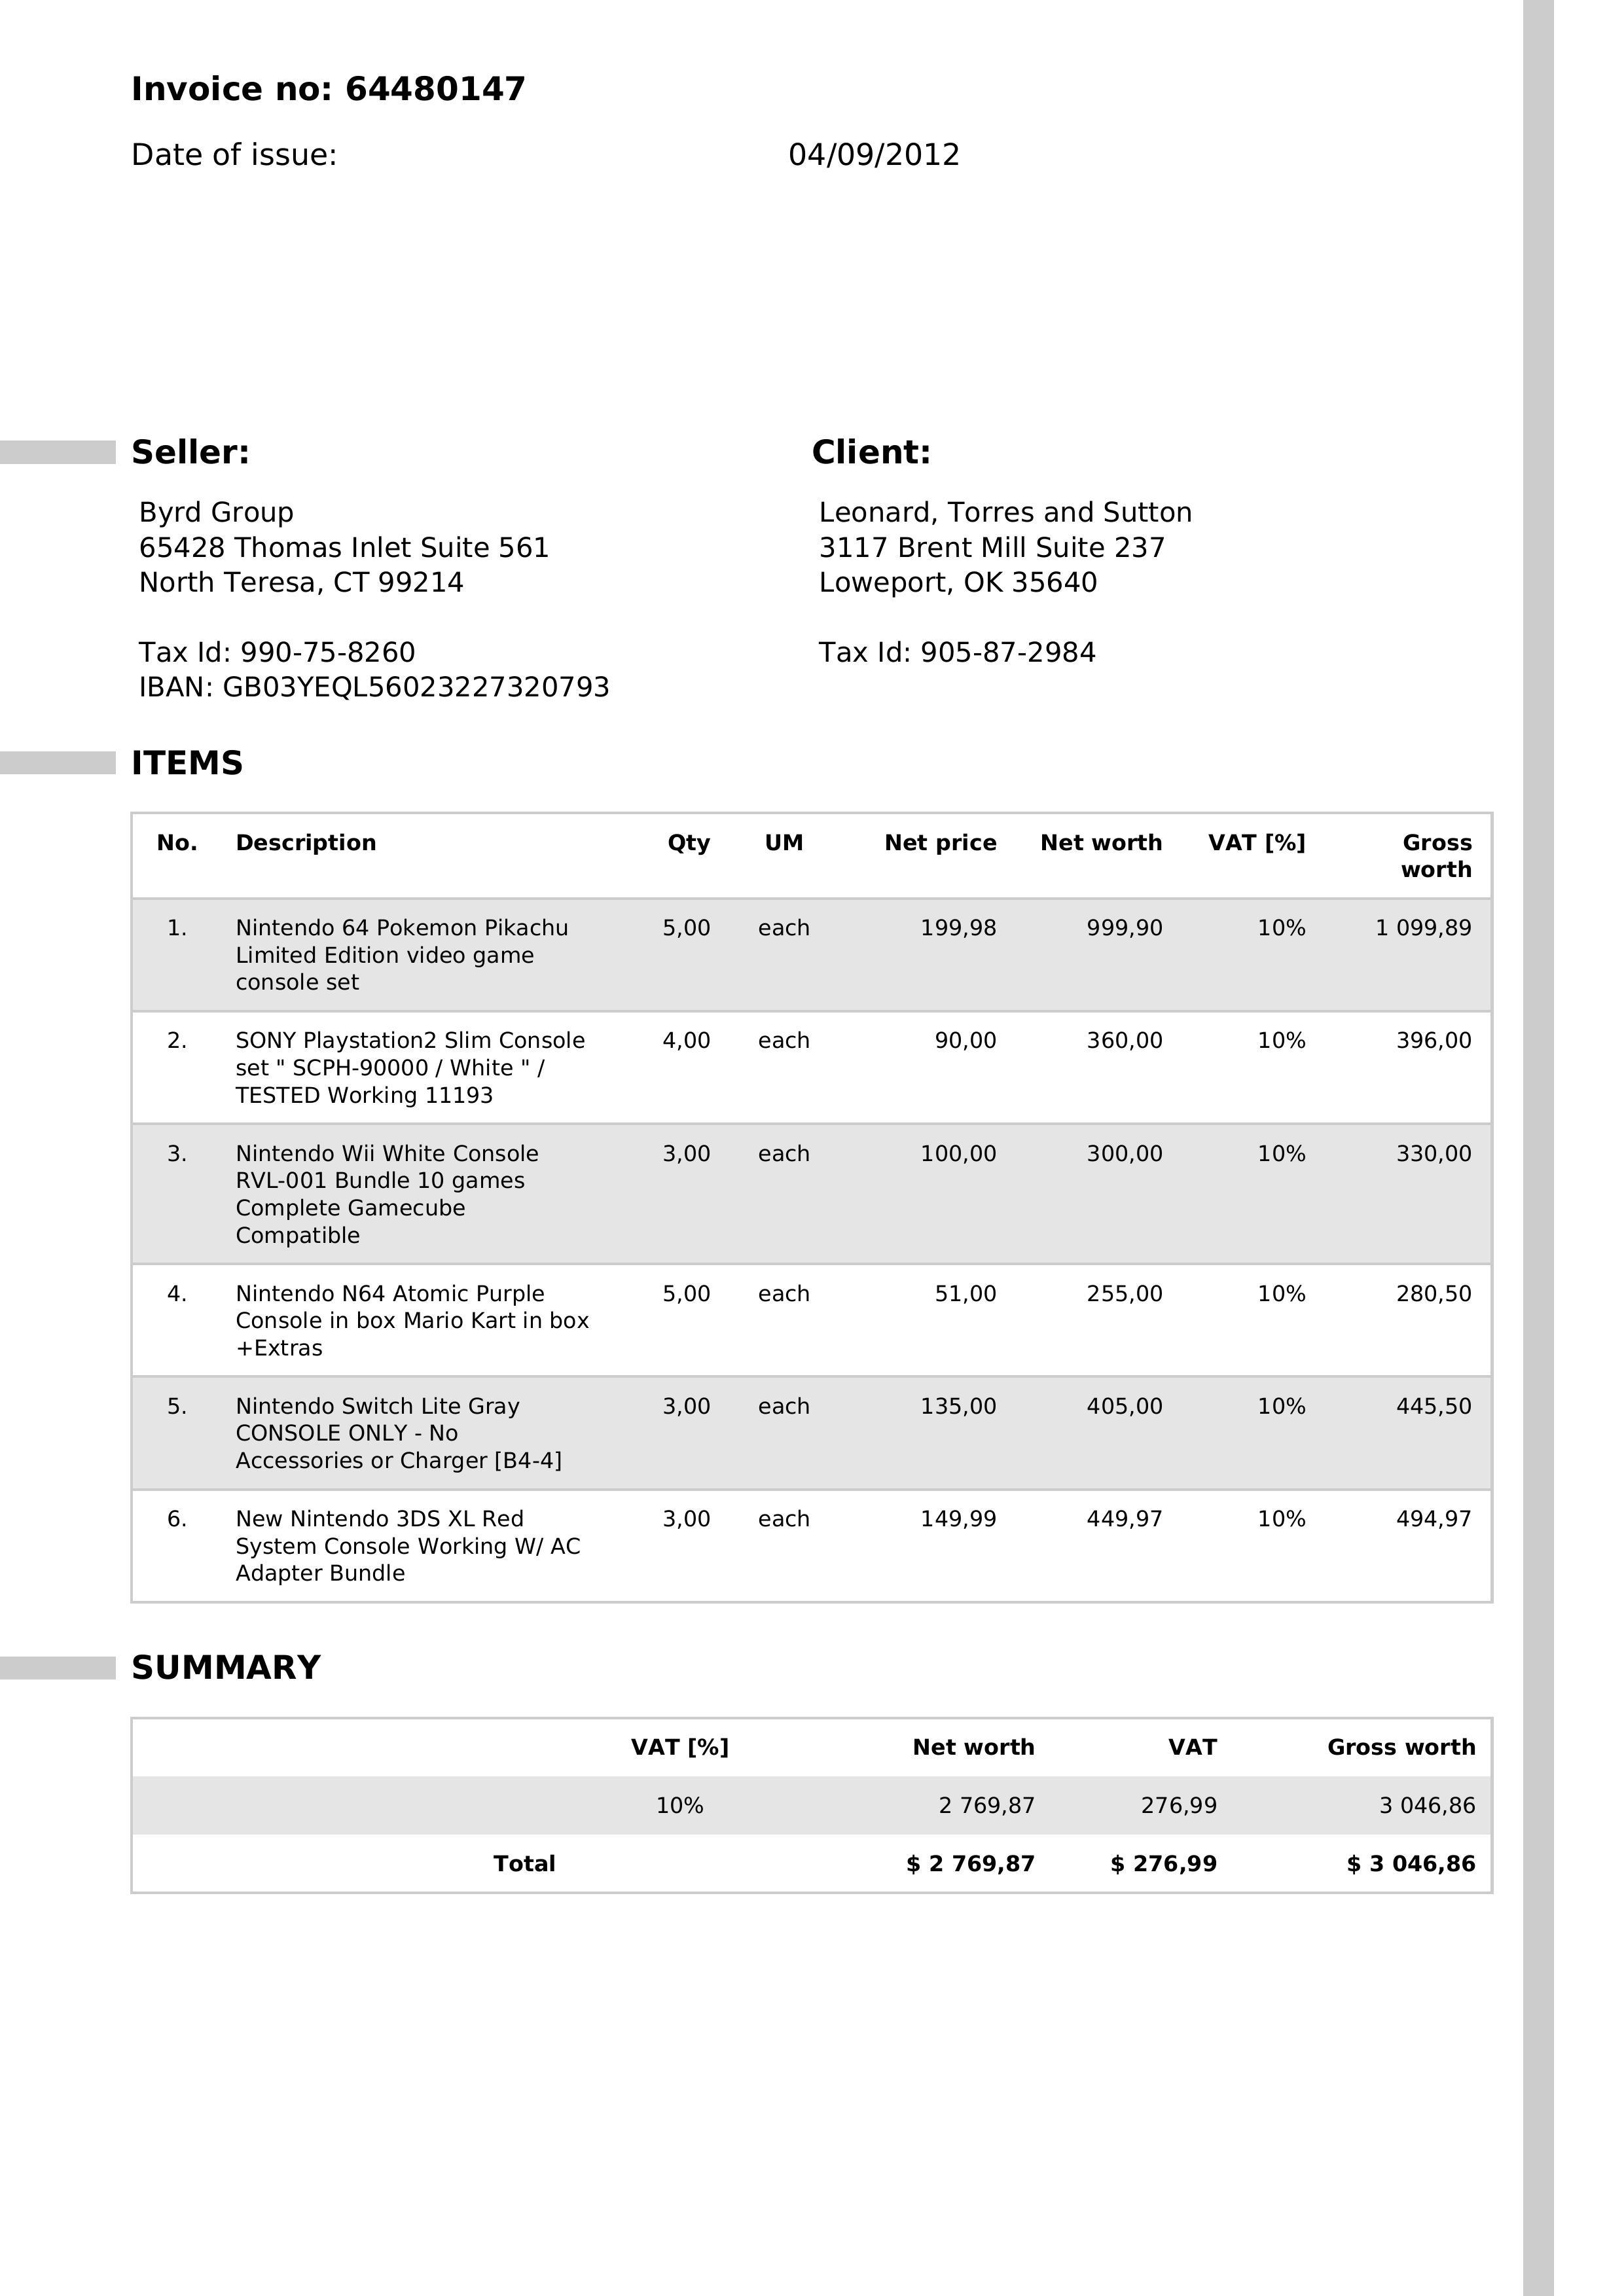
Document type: Invoice